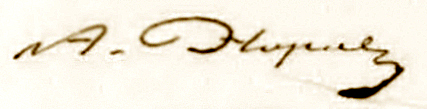
Signature of: avraam norov